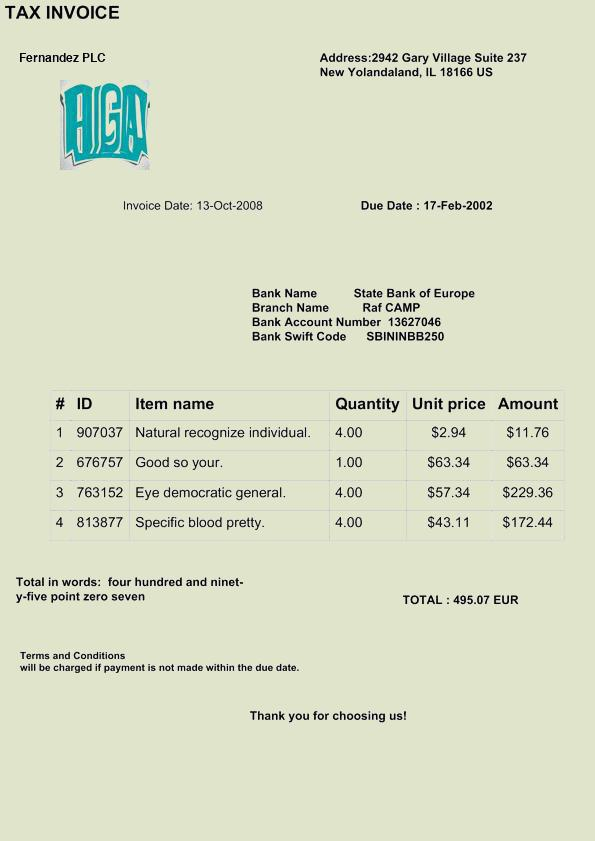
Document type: Invoice